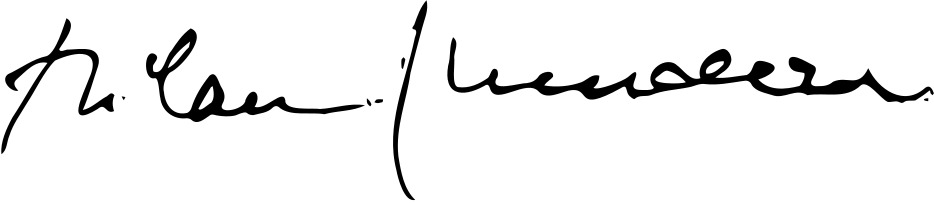
Signature of: milan kundera